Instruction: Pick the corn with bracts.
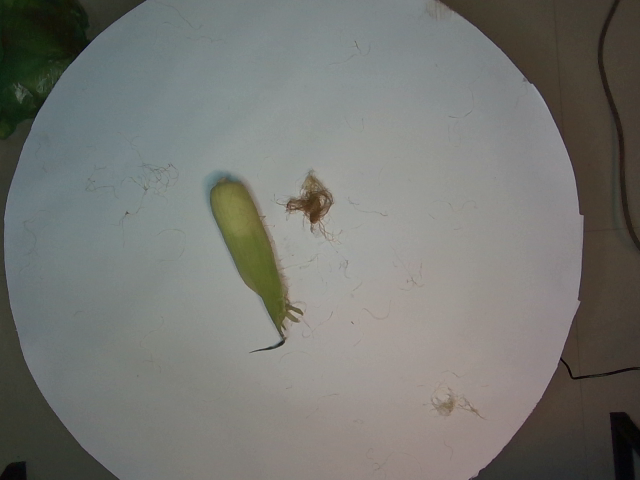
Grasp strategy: vertical